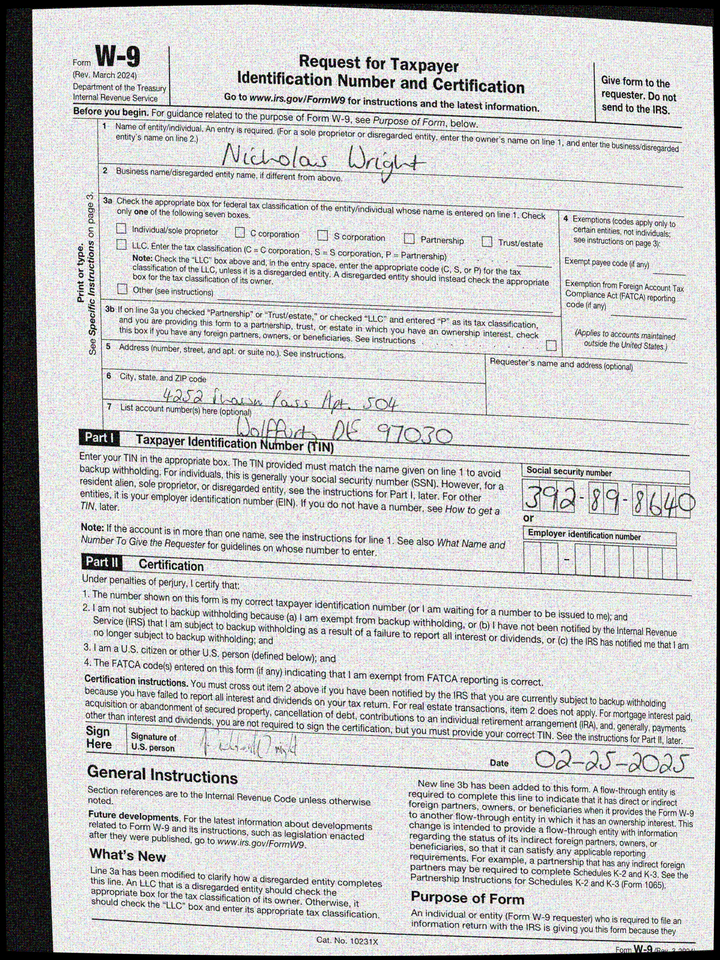
adr1: 4252 Shawn Pass Apt. 504
adr2: Wolffurt, DE 97030
cbx: no
ssn: 392898640
enm: Nicholas Wright
sdt: 02-25-2025